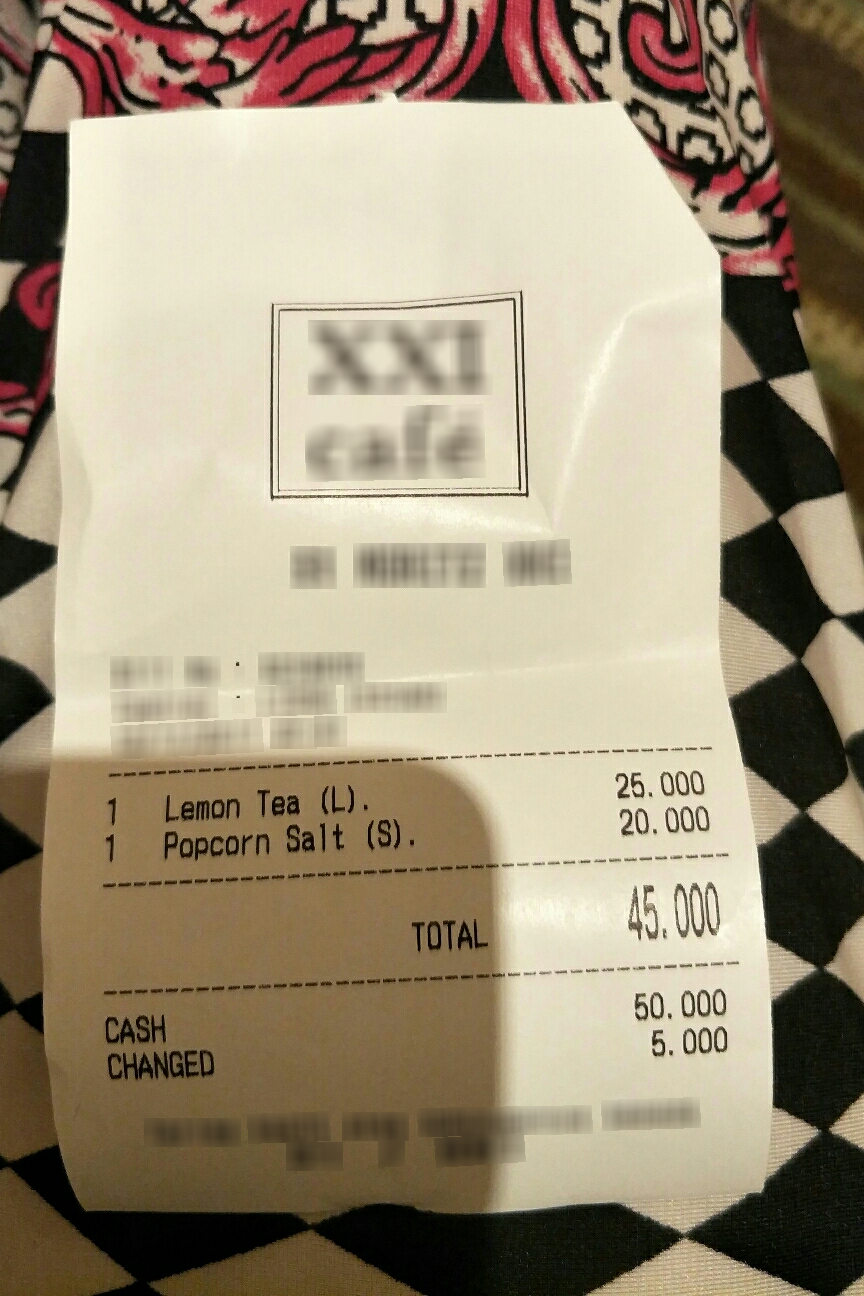
Number of items: 2
Total: 45.000
OCR text regions:
text: 1
text: Lemon
text: Tea
text: (L).
text: 25.000
text: 1
text: Popcorn
text: Salt
text: (S).
text: 20.000
text: TOTAL
text: 45.000
text: CASH
text: 50.000
text: CHANGED
text: 5.000